Question: What is the total amount of taxes owed as per the document?
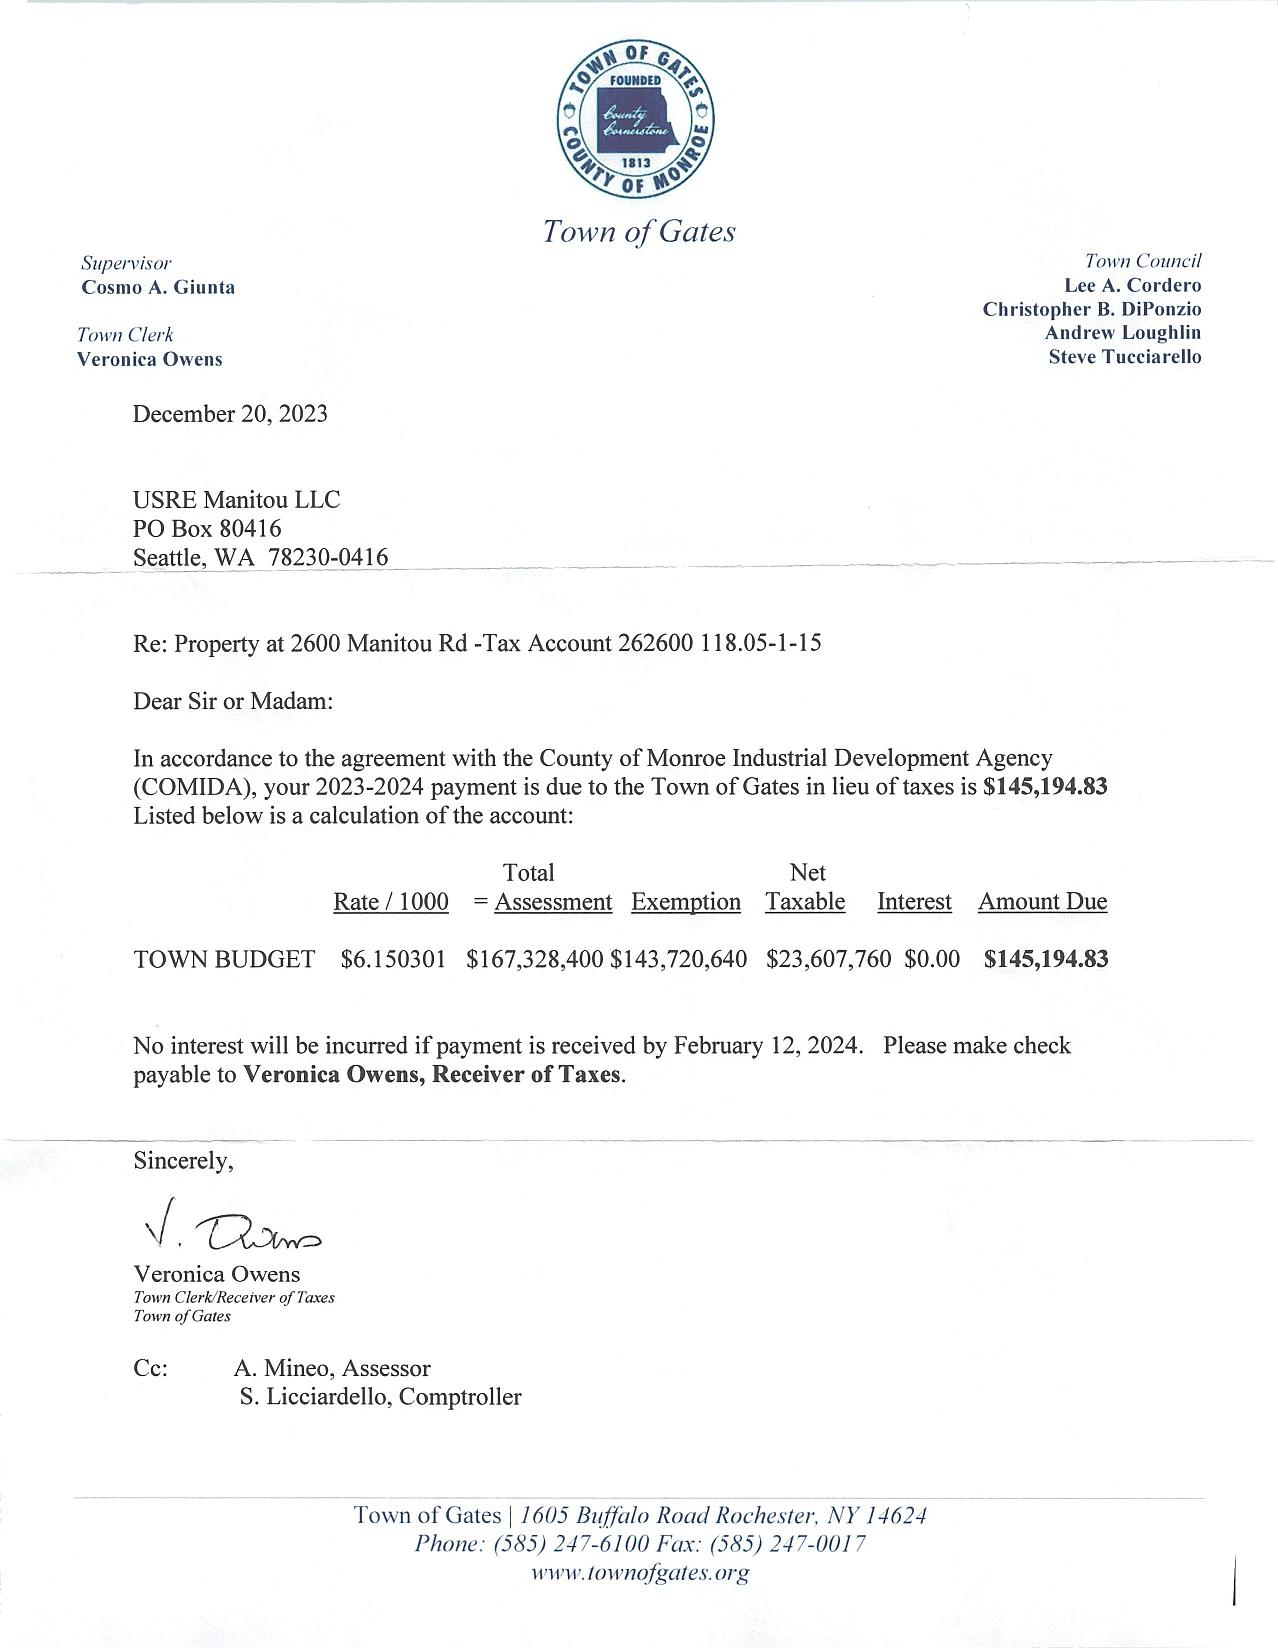
Answer: "$145,194.83 "